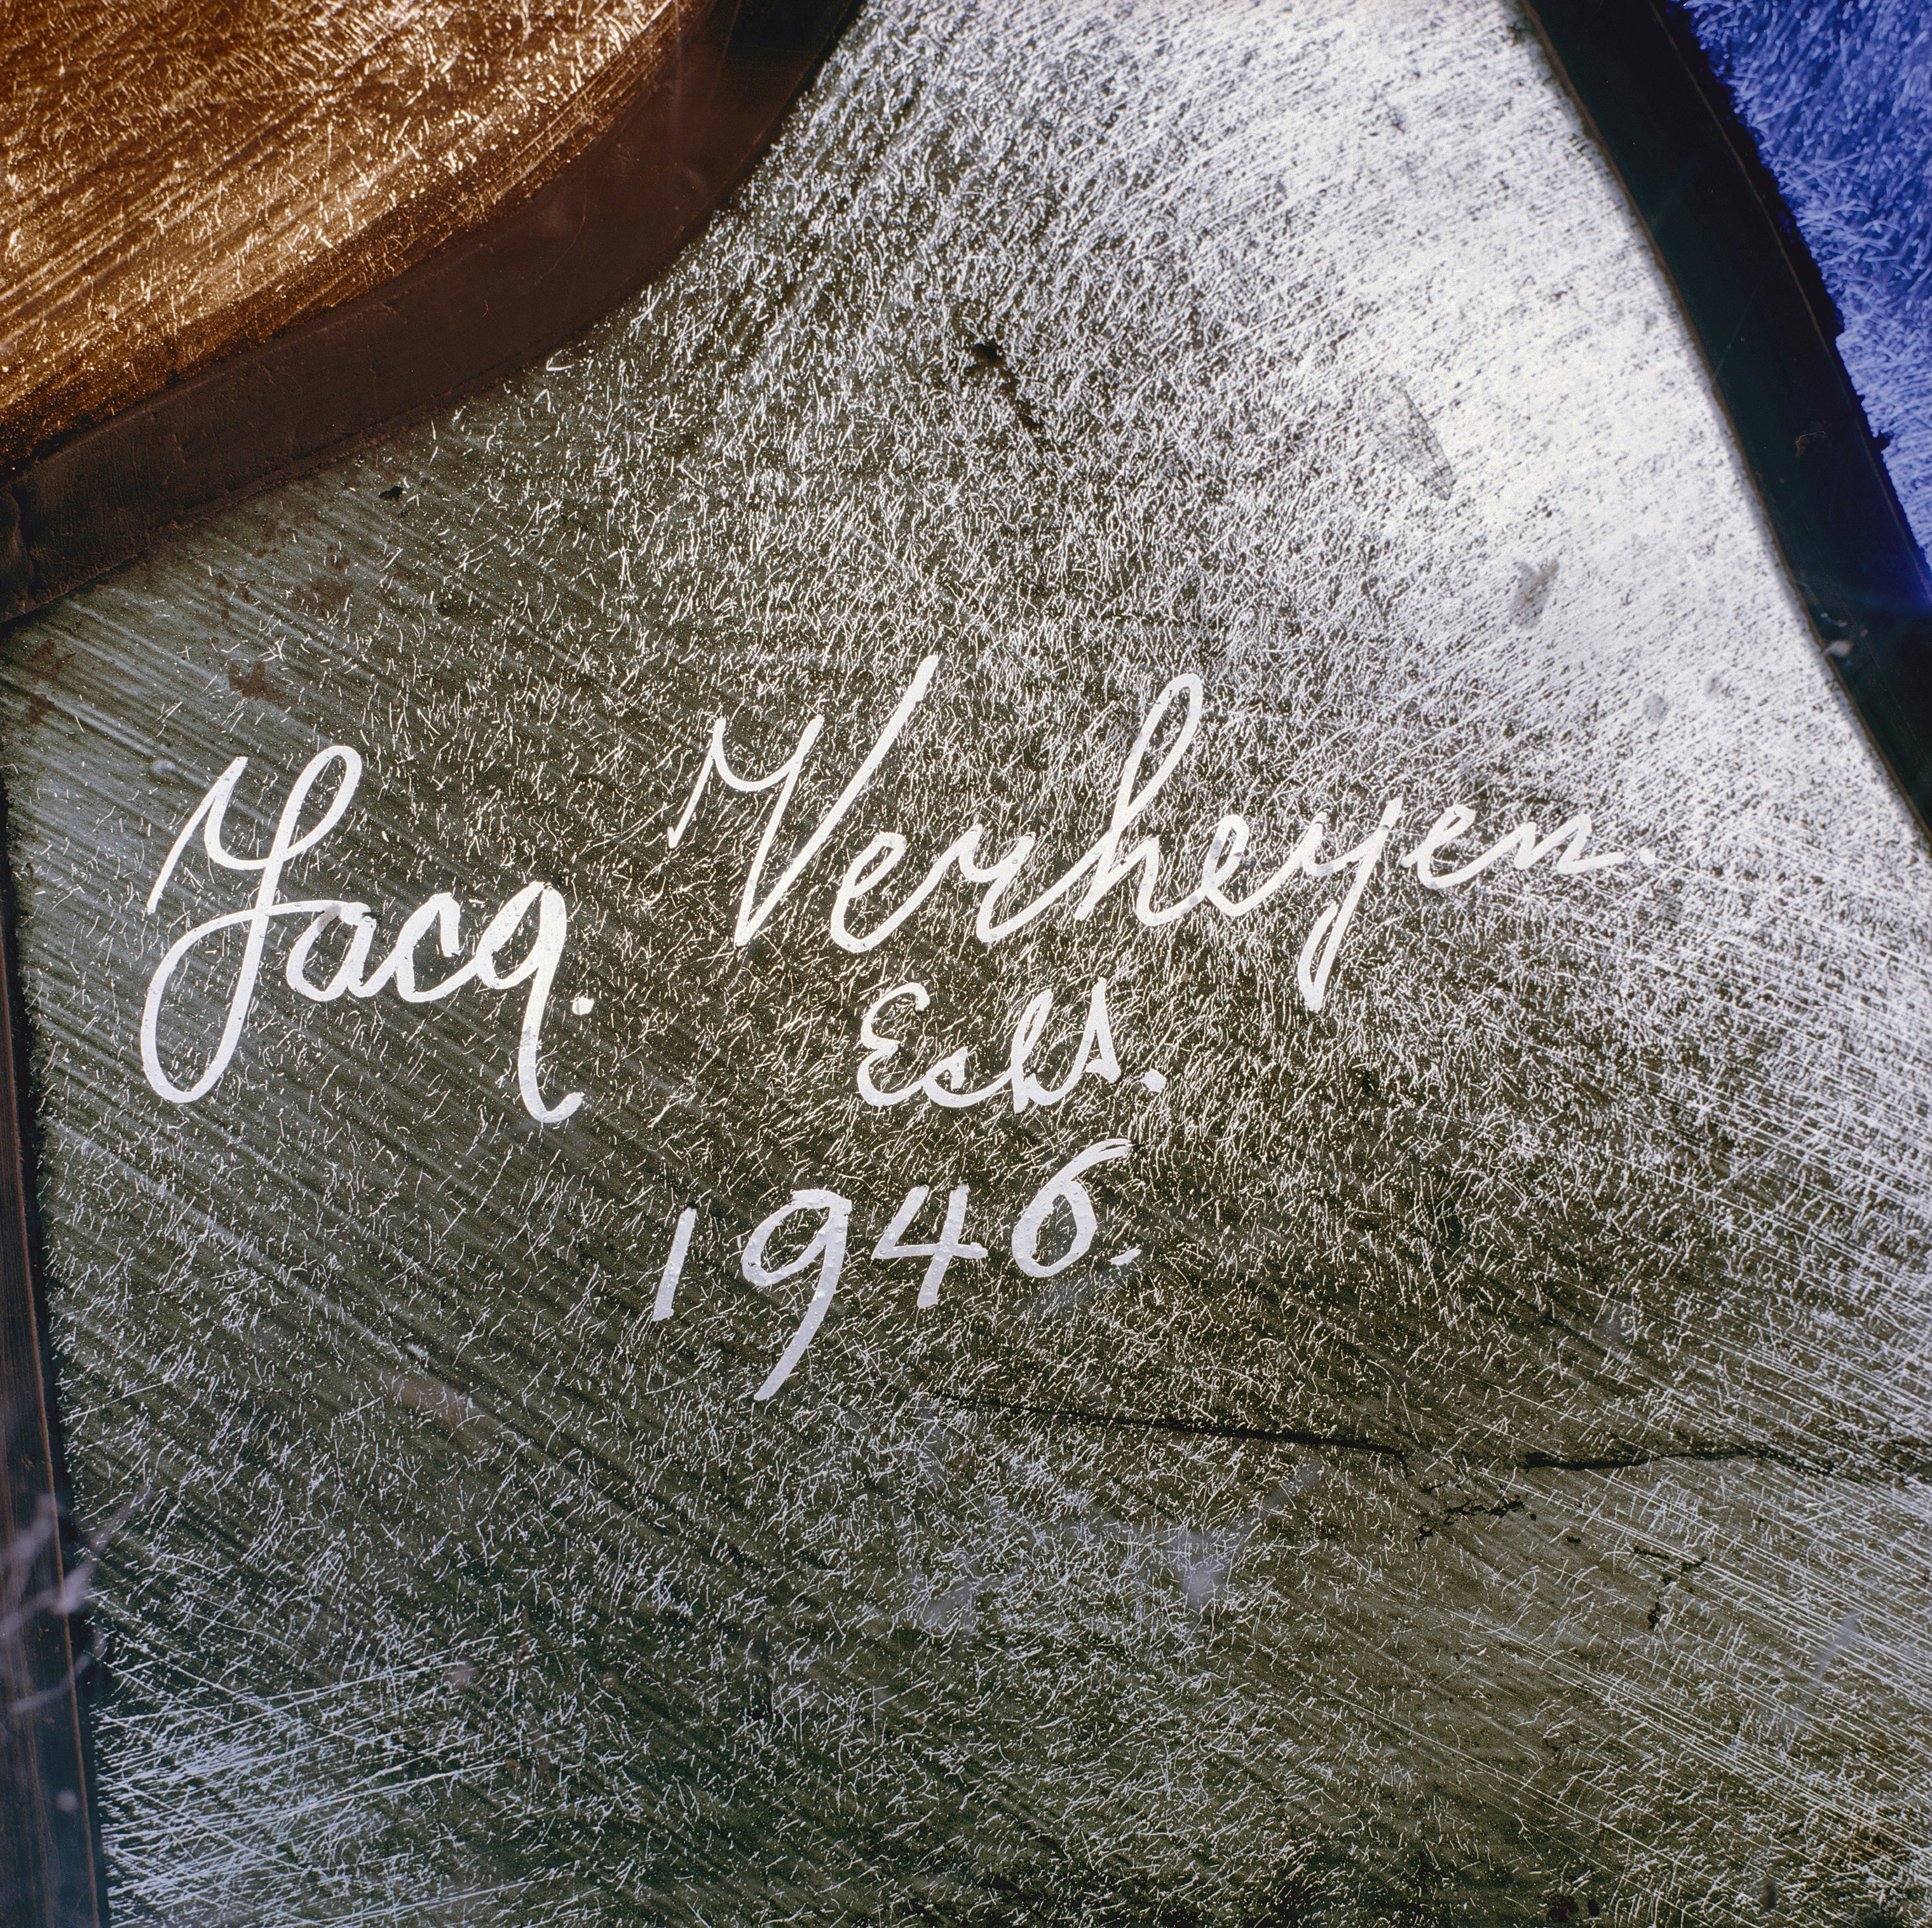
Signature of: jacques verheyen